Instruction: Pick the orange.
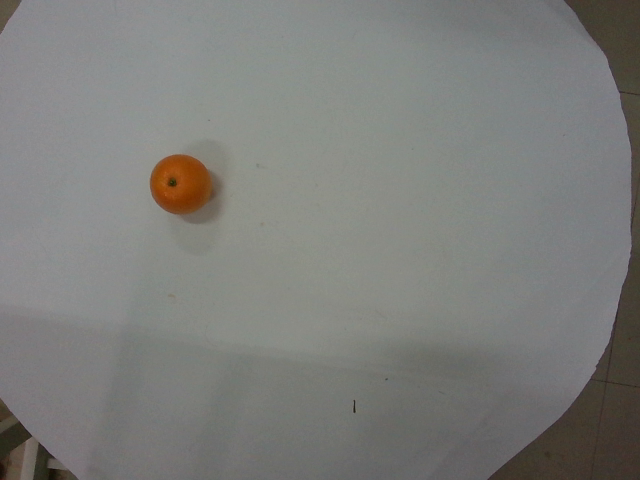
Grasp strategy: vertical